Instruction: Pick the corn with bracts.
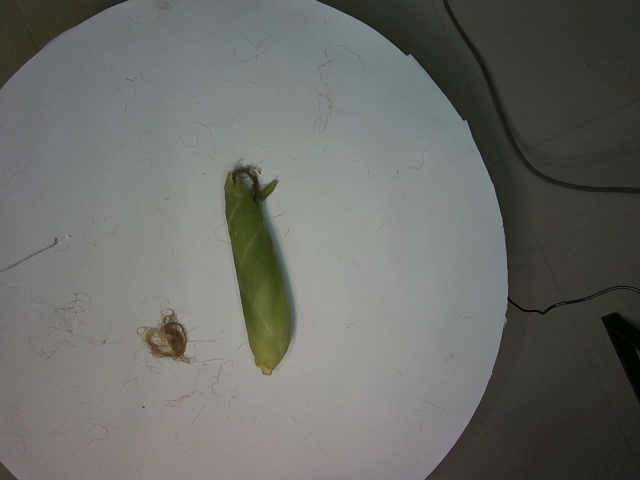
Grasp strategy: vertical